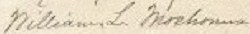
Signature of: william luther moehonua